Can you pull out the amount in words, numerical amount, payee's name, date of the cheque, and the bank's name from the image?
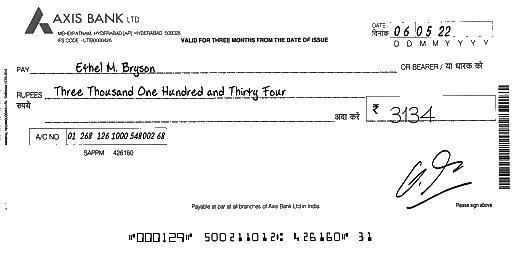
amt_in_words: Three Thousand One Hundred and Thirty Four
amt_in_figures: 3134
payee_name: Ethel M. Bryson
bank_name: AXIS BANK
cheque_date: 06/05/22